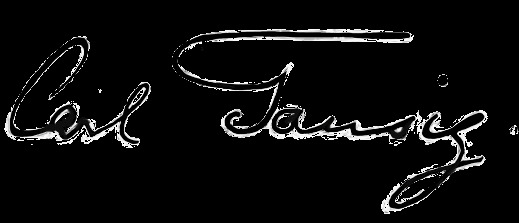
Signature of: carl tausig